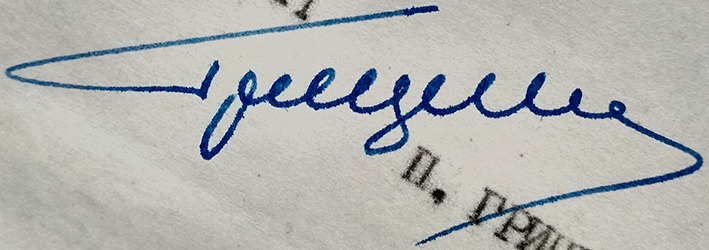
Signature of: q24025775